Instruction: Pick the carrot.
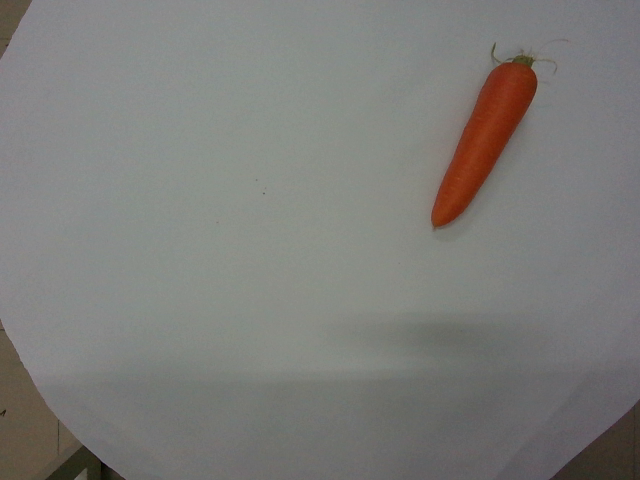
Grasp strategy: vertical